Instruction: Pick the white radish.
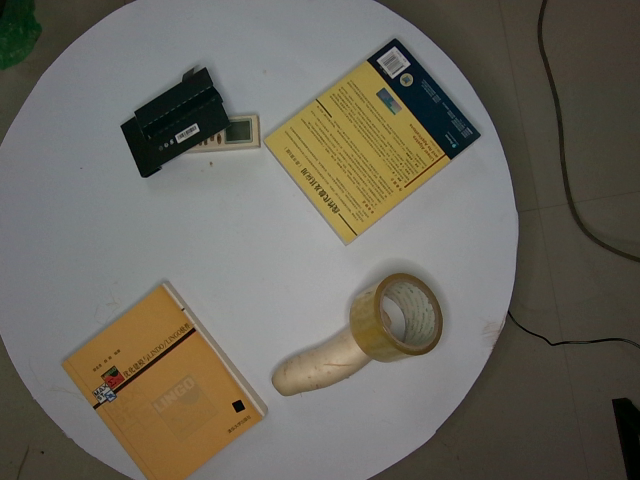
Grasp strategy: vertical